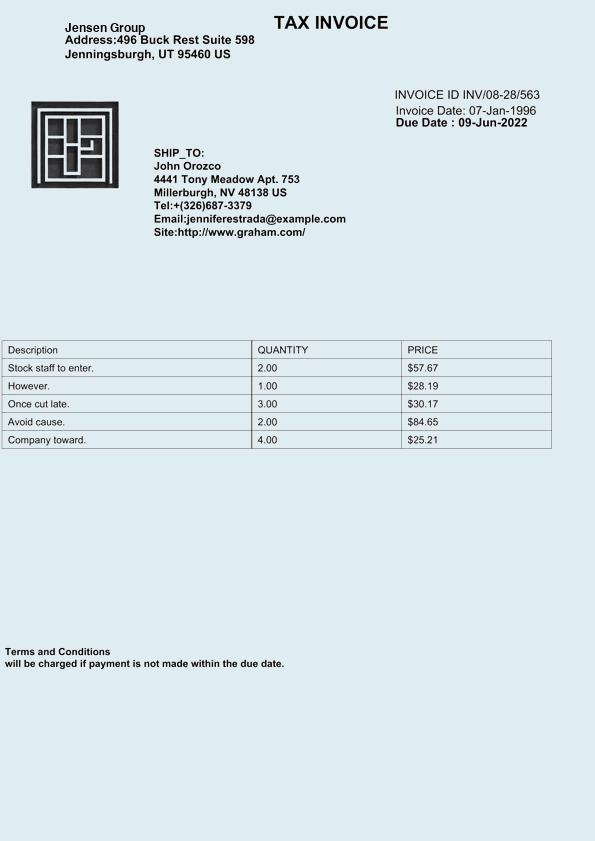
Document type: Invoice